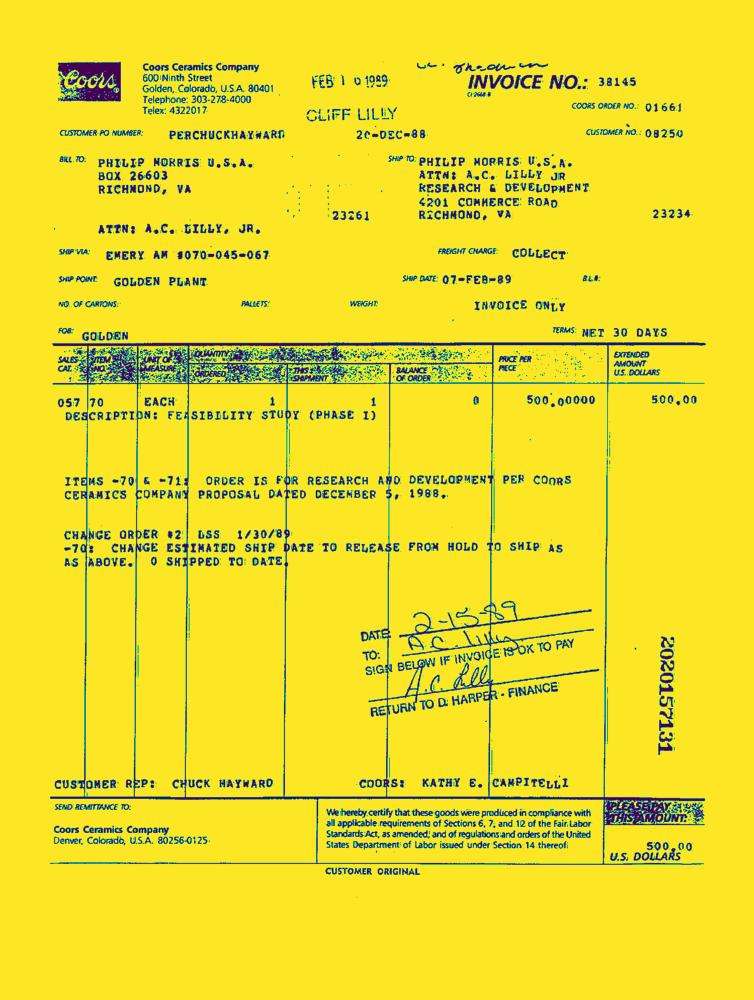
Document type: Invoice-Doc